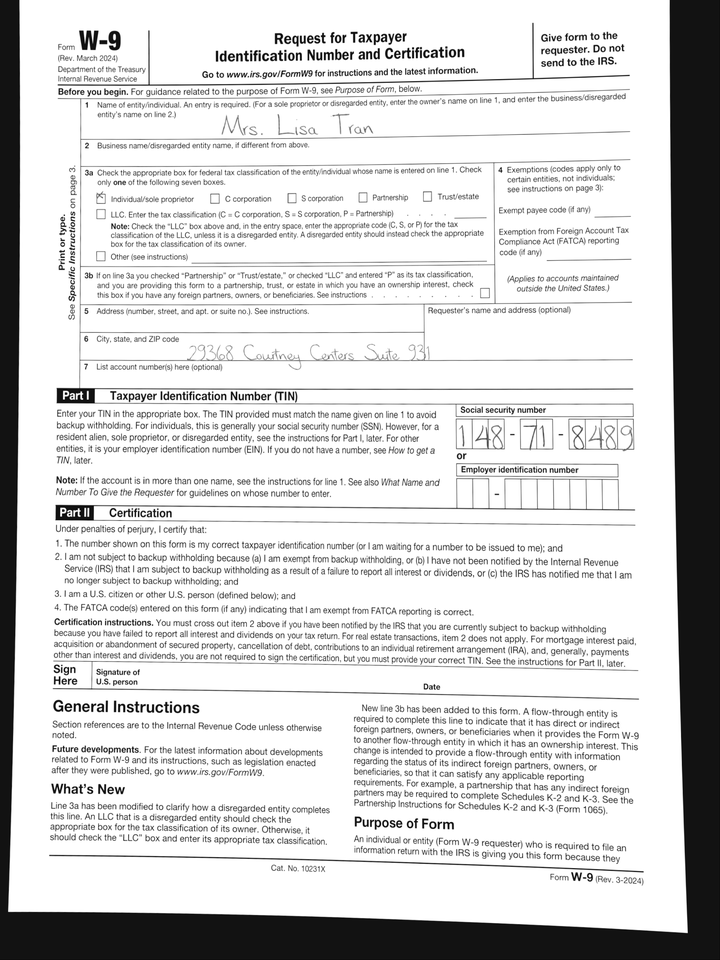
adr1: 29368 Courtney Centers Suite 931
cbx: yes
ssn: 148718489
enm: Mrs. Lisa Tran